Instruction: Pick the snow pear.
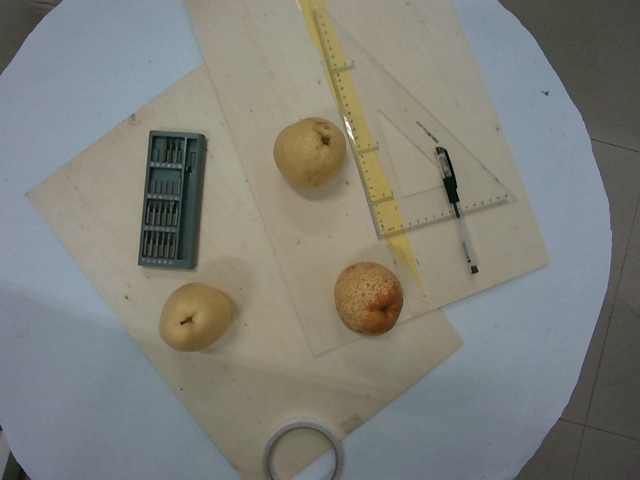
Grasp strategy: vertical